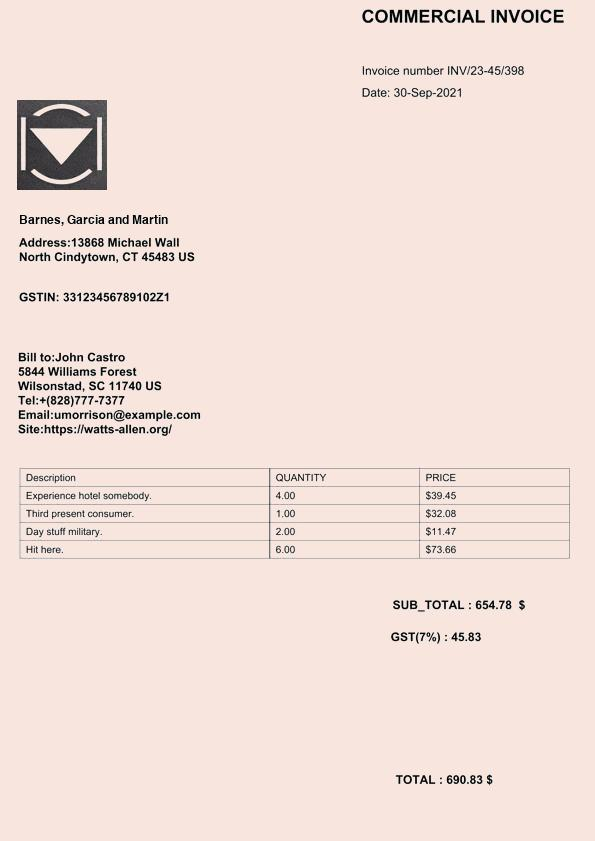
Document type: Invoice